Question: What is the suspected problem?
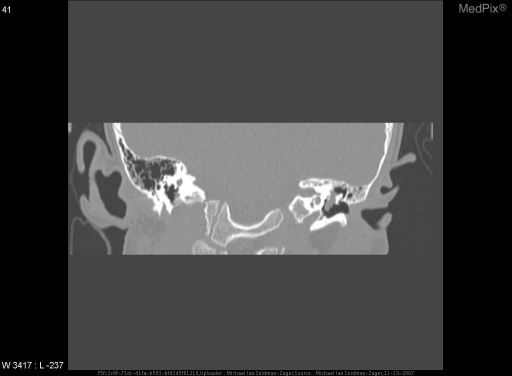
Answer: The findings suggest - Cholesteatoma of the left mesotympanum and epitympanum
- Extends medially toward the malleus and incus without clear erosion of the bones
- No dehiscence of the facial nerve noted. Soft tissue mass in the middle ear space abutting the long process of the incus without obvious erosion.. The patient might have a history of 4 year old male with presented with white mass behind the left tympanic membrane noted on routine physical exam.  Pt has no hx of ear surgery, perforations or trauma..